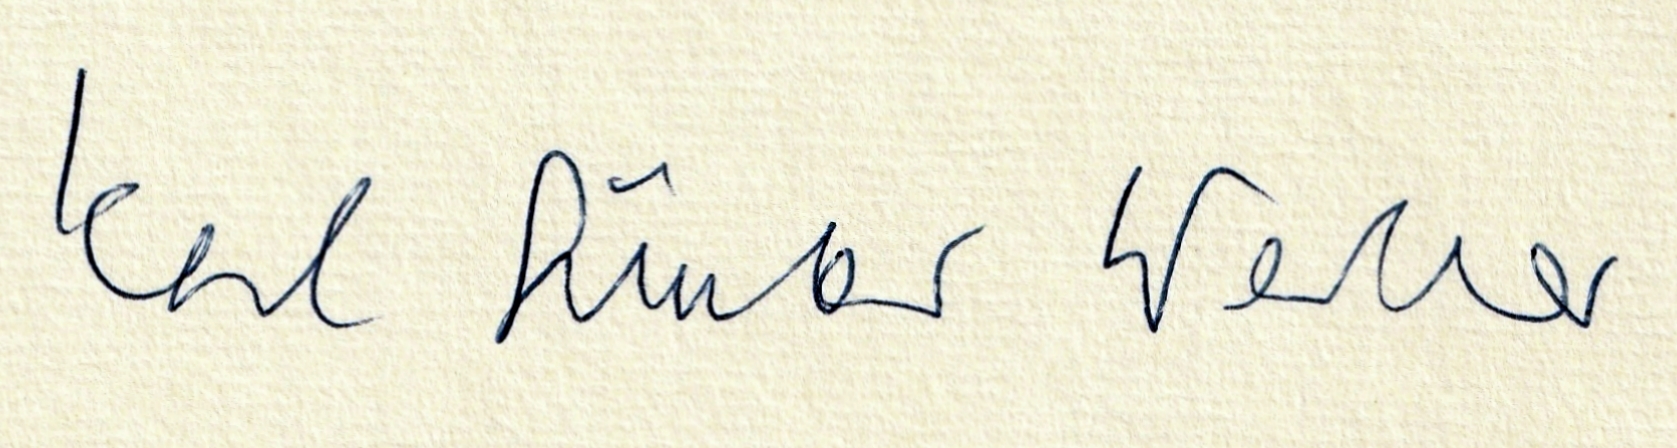
Signature of: karl günter werber